Question: How does the patient history play a role?
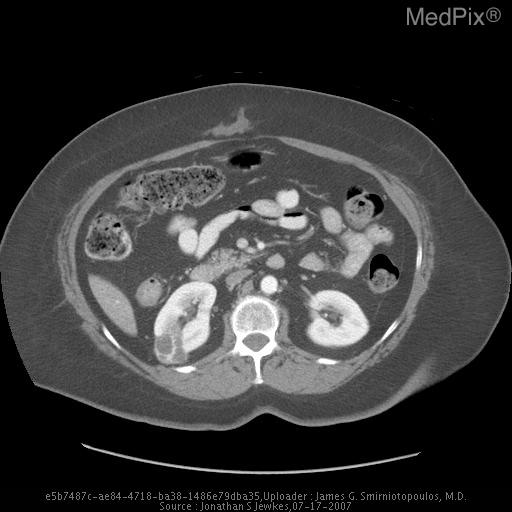
Answer: The patient's history of 61 year old woman complains of non-specific abdominal pain. is key in understanding the case.